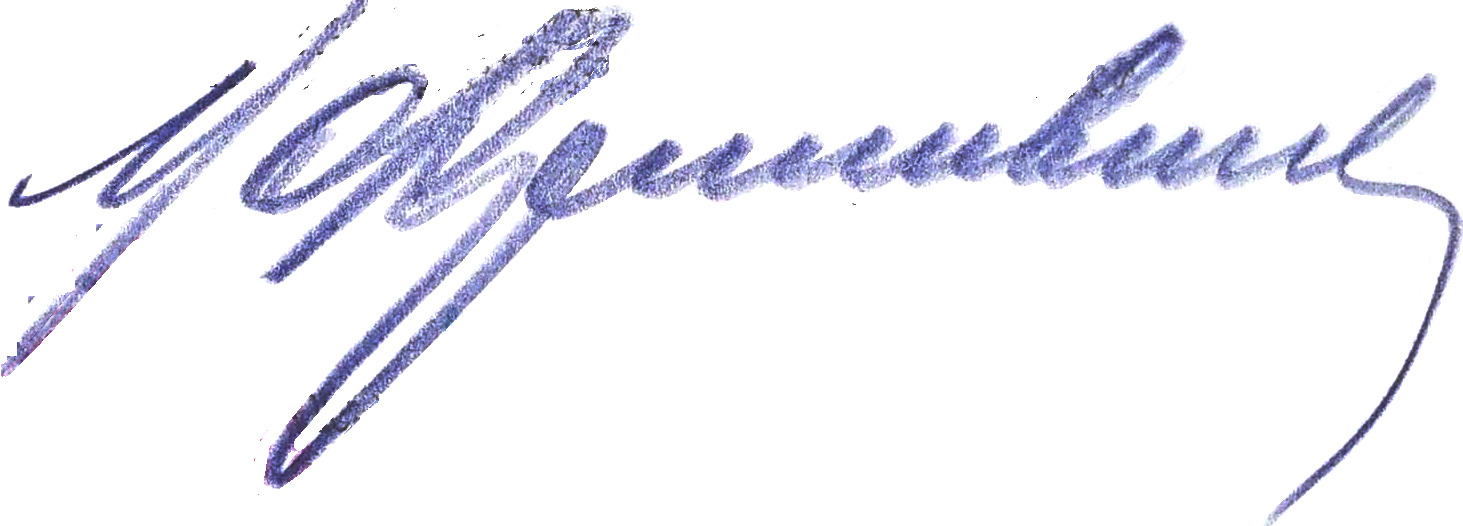
Signature of: mikhail frinovsky